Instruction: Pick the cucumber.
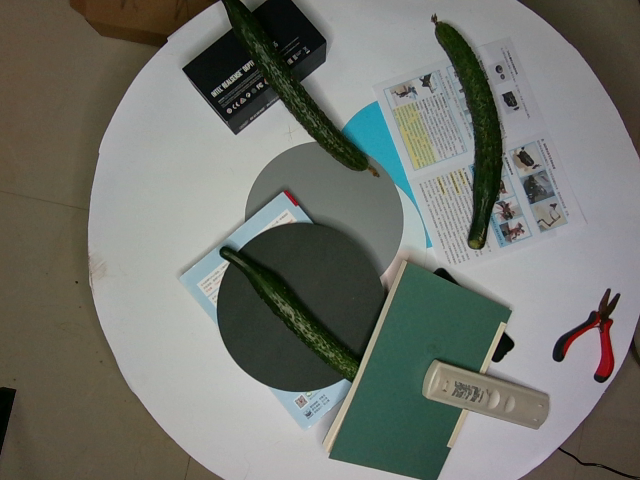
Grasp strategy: vertical